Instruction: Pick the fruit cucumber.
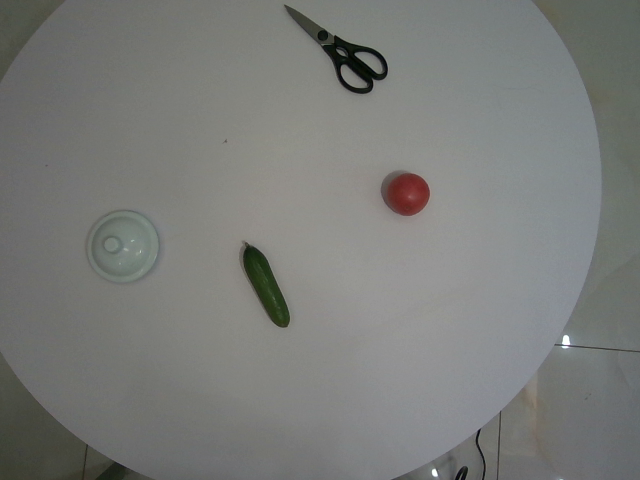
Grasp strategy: vertical